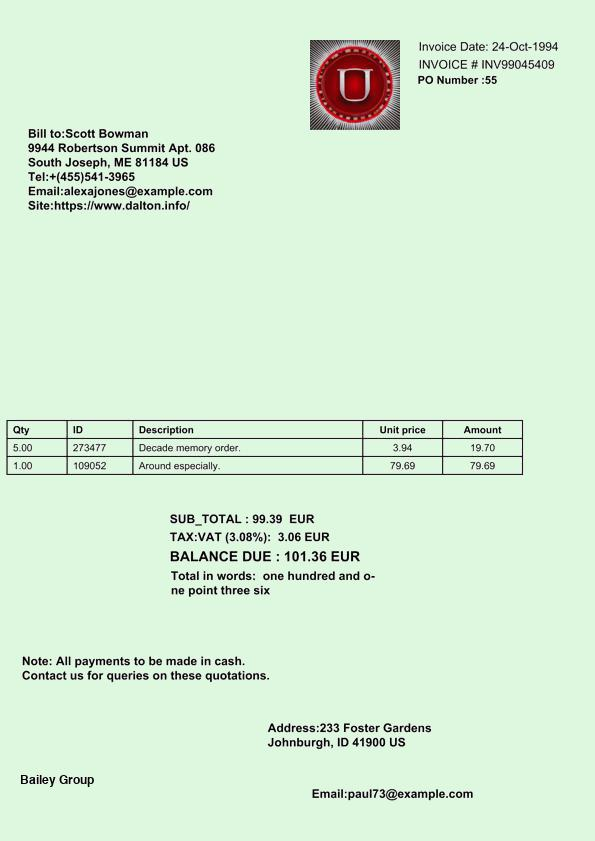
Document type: Invoice